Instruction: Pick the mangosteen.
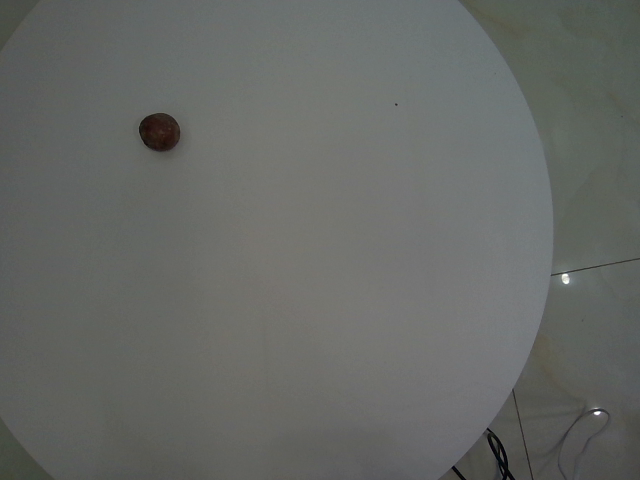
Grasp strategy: vertical